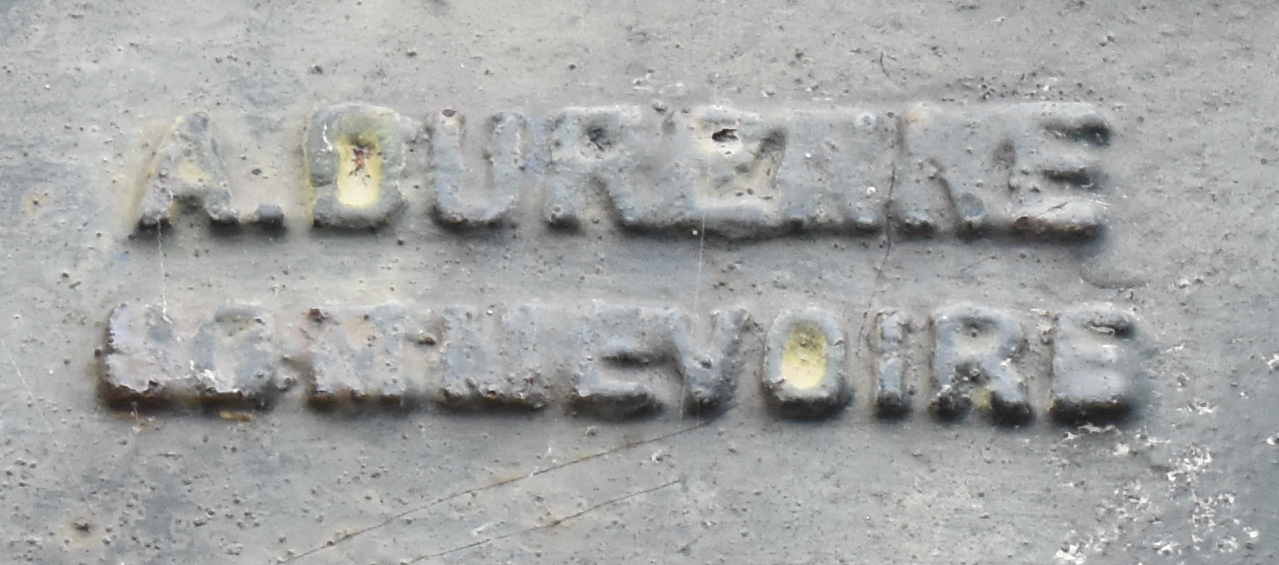
Signature of: antoine durenne